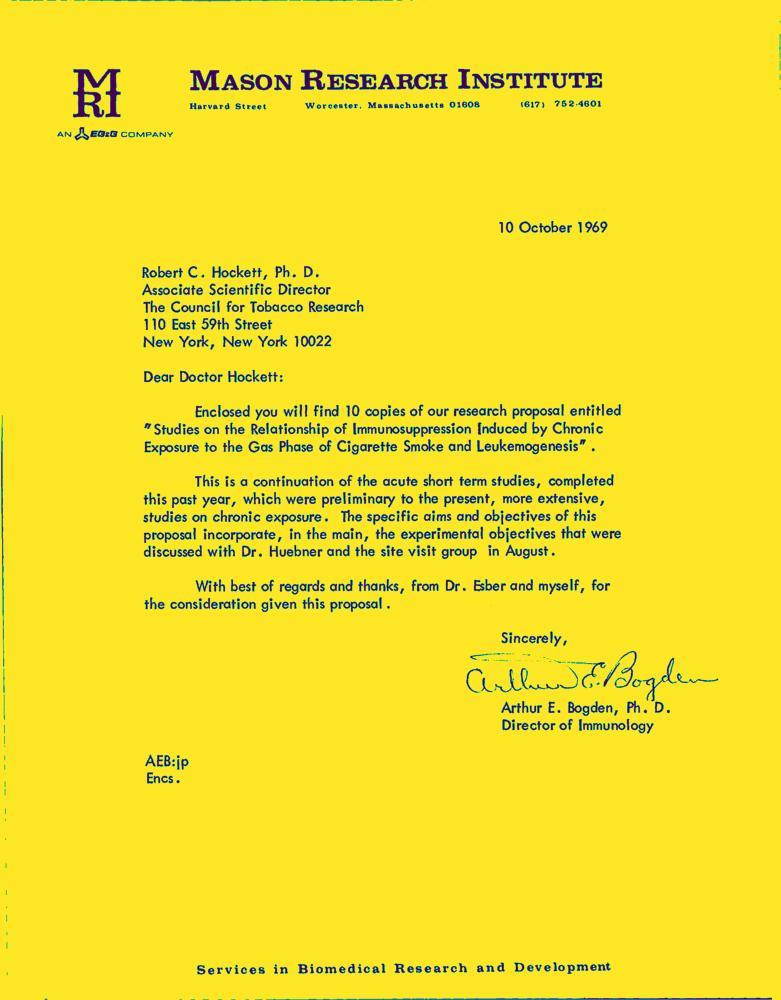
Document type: Letter-Doc